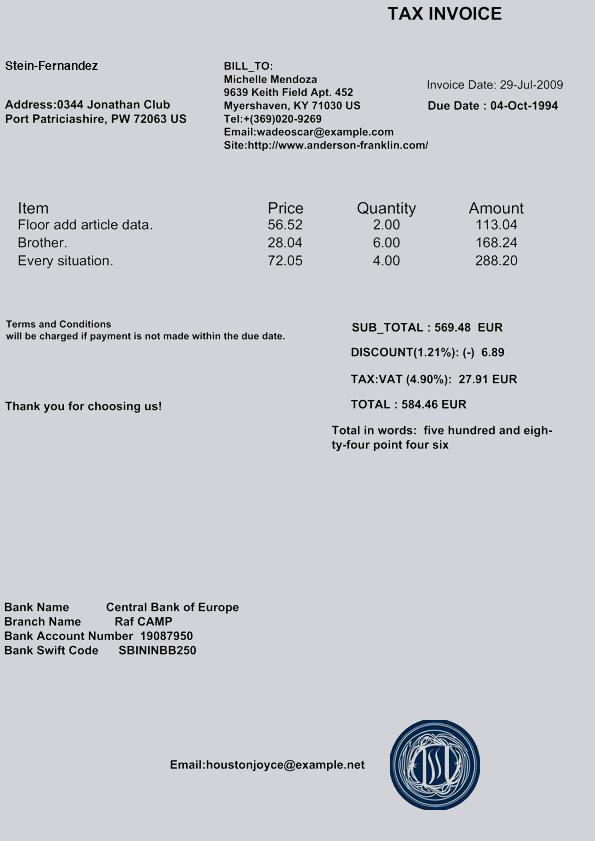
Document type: Invoice